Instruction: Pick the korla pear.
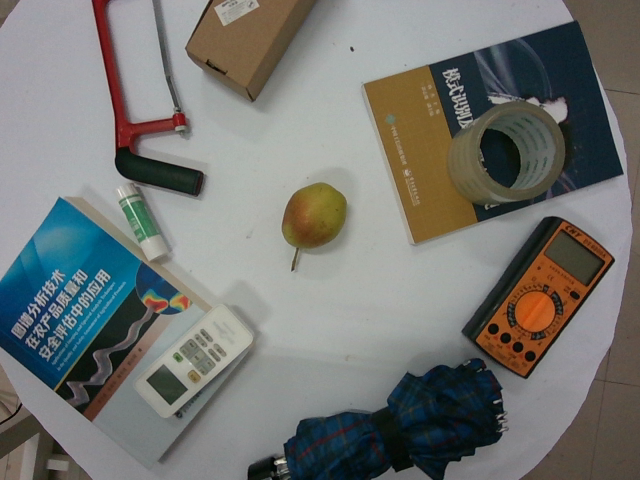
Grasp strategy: vertical